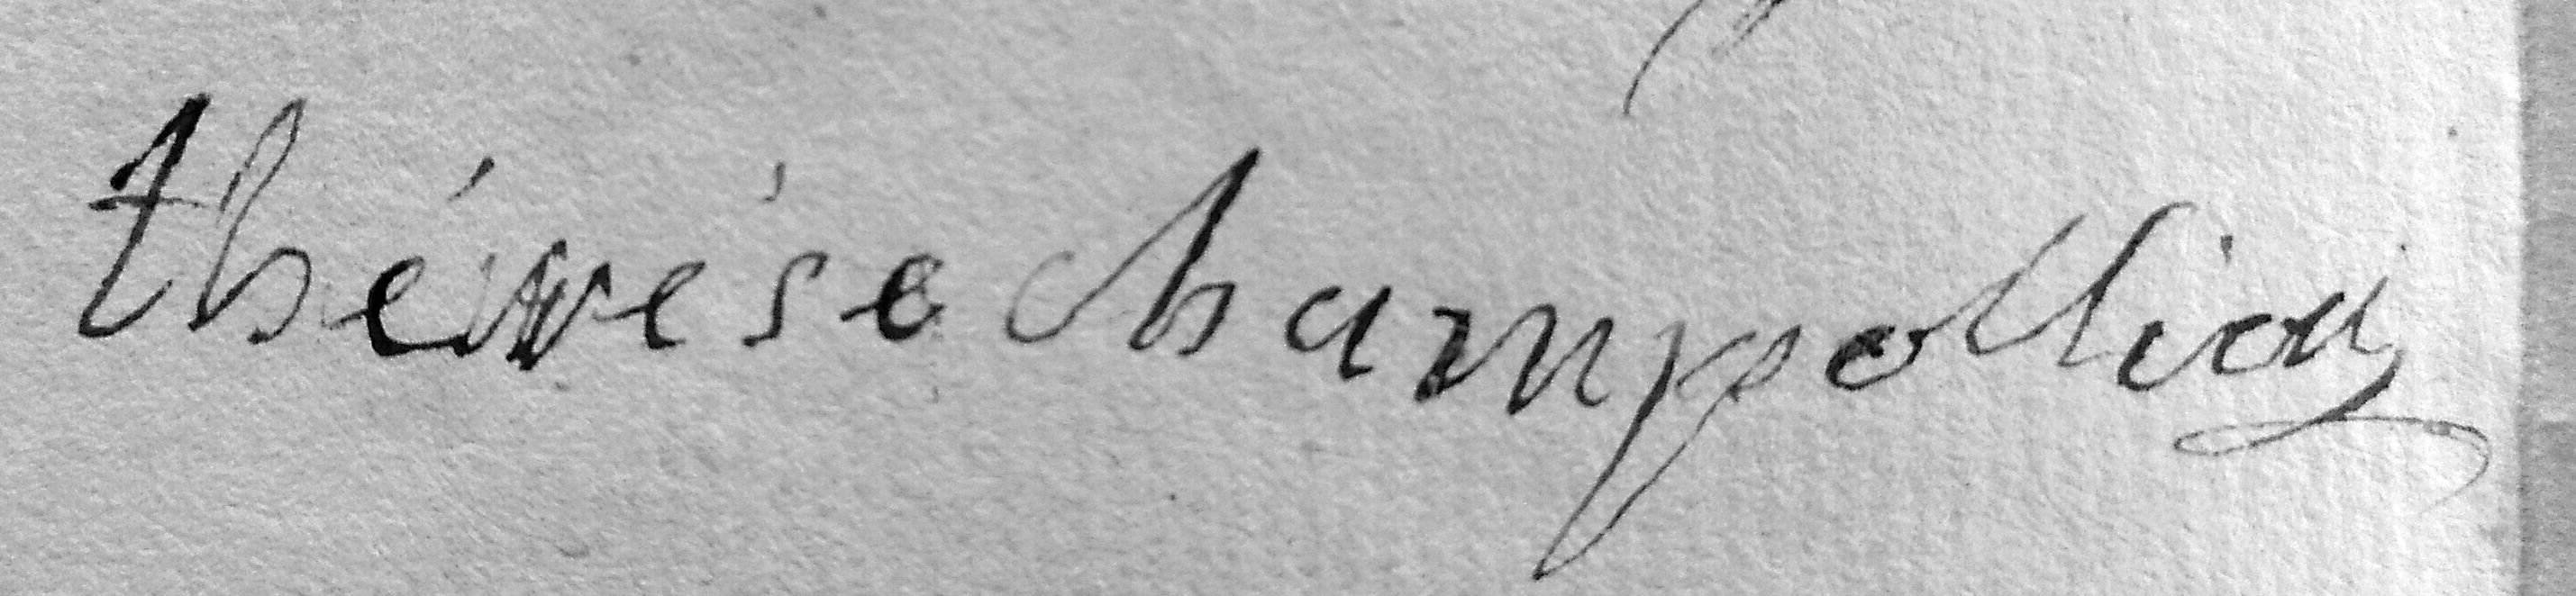
Signature of: thérèse champollion